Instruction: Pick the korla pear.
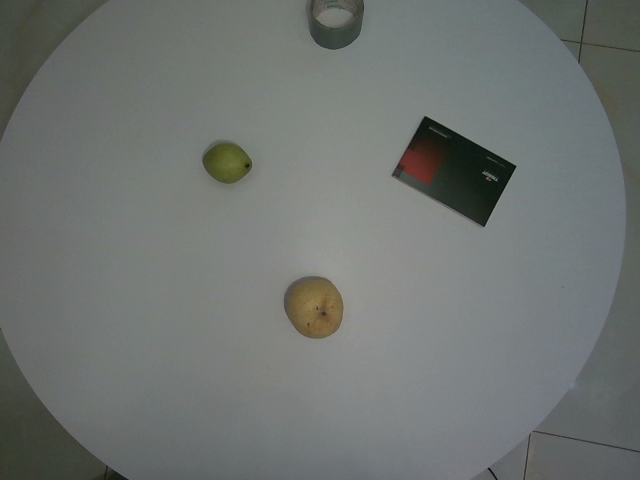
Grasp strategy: vertical